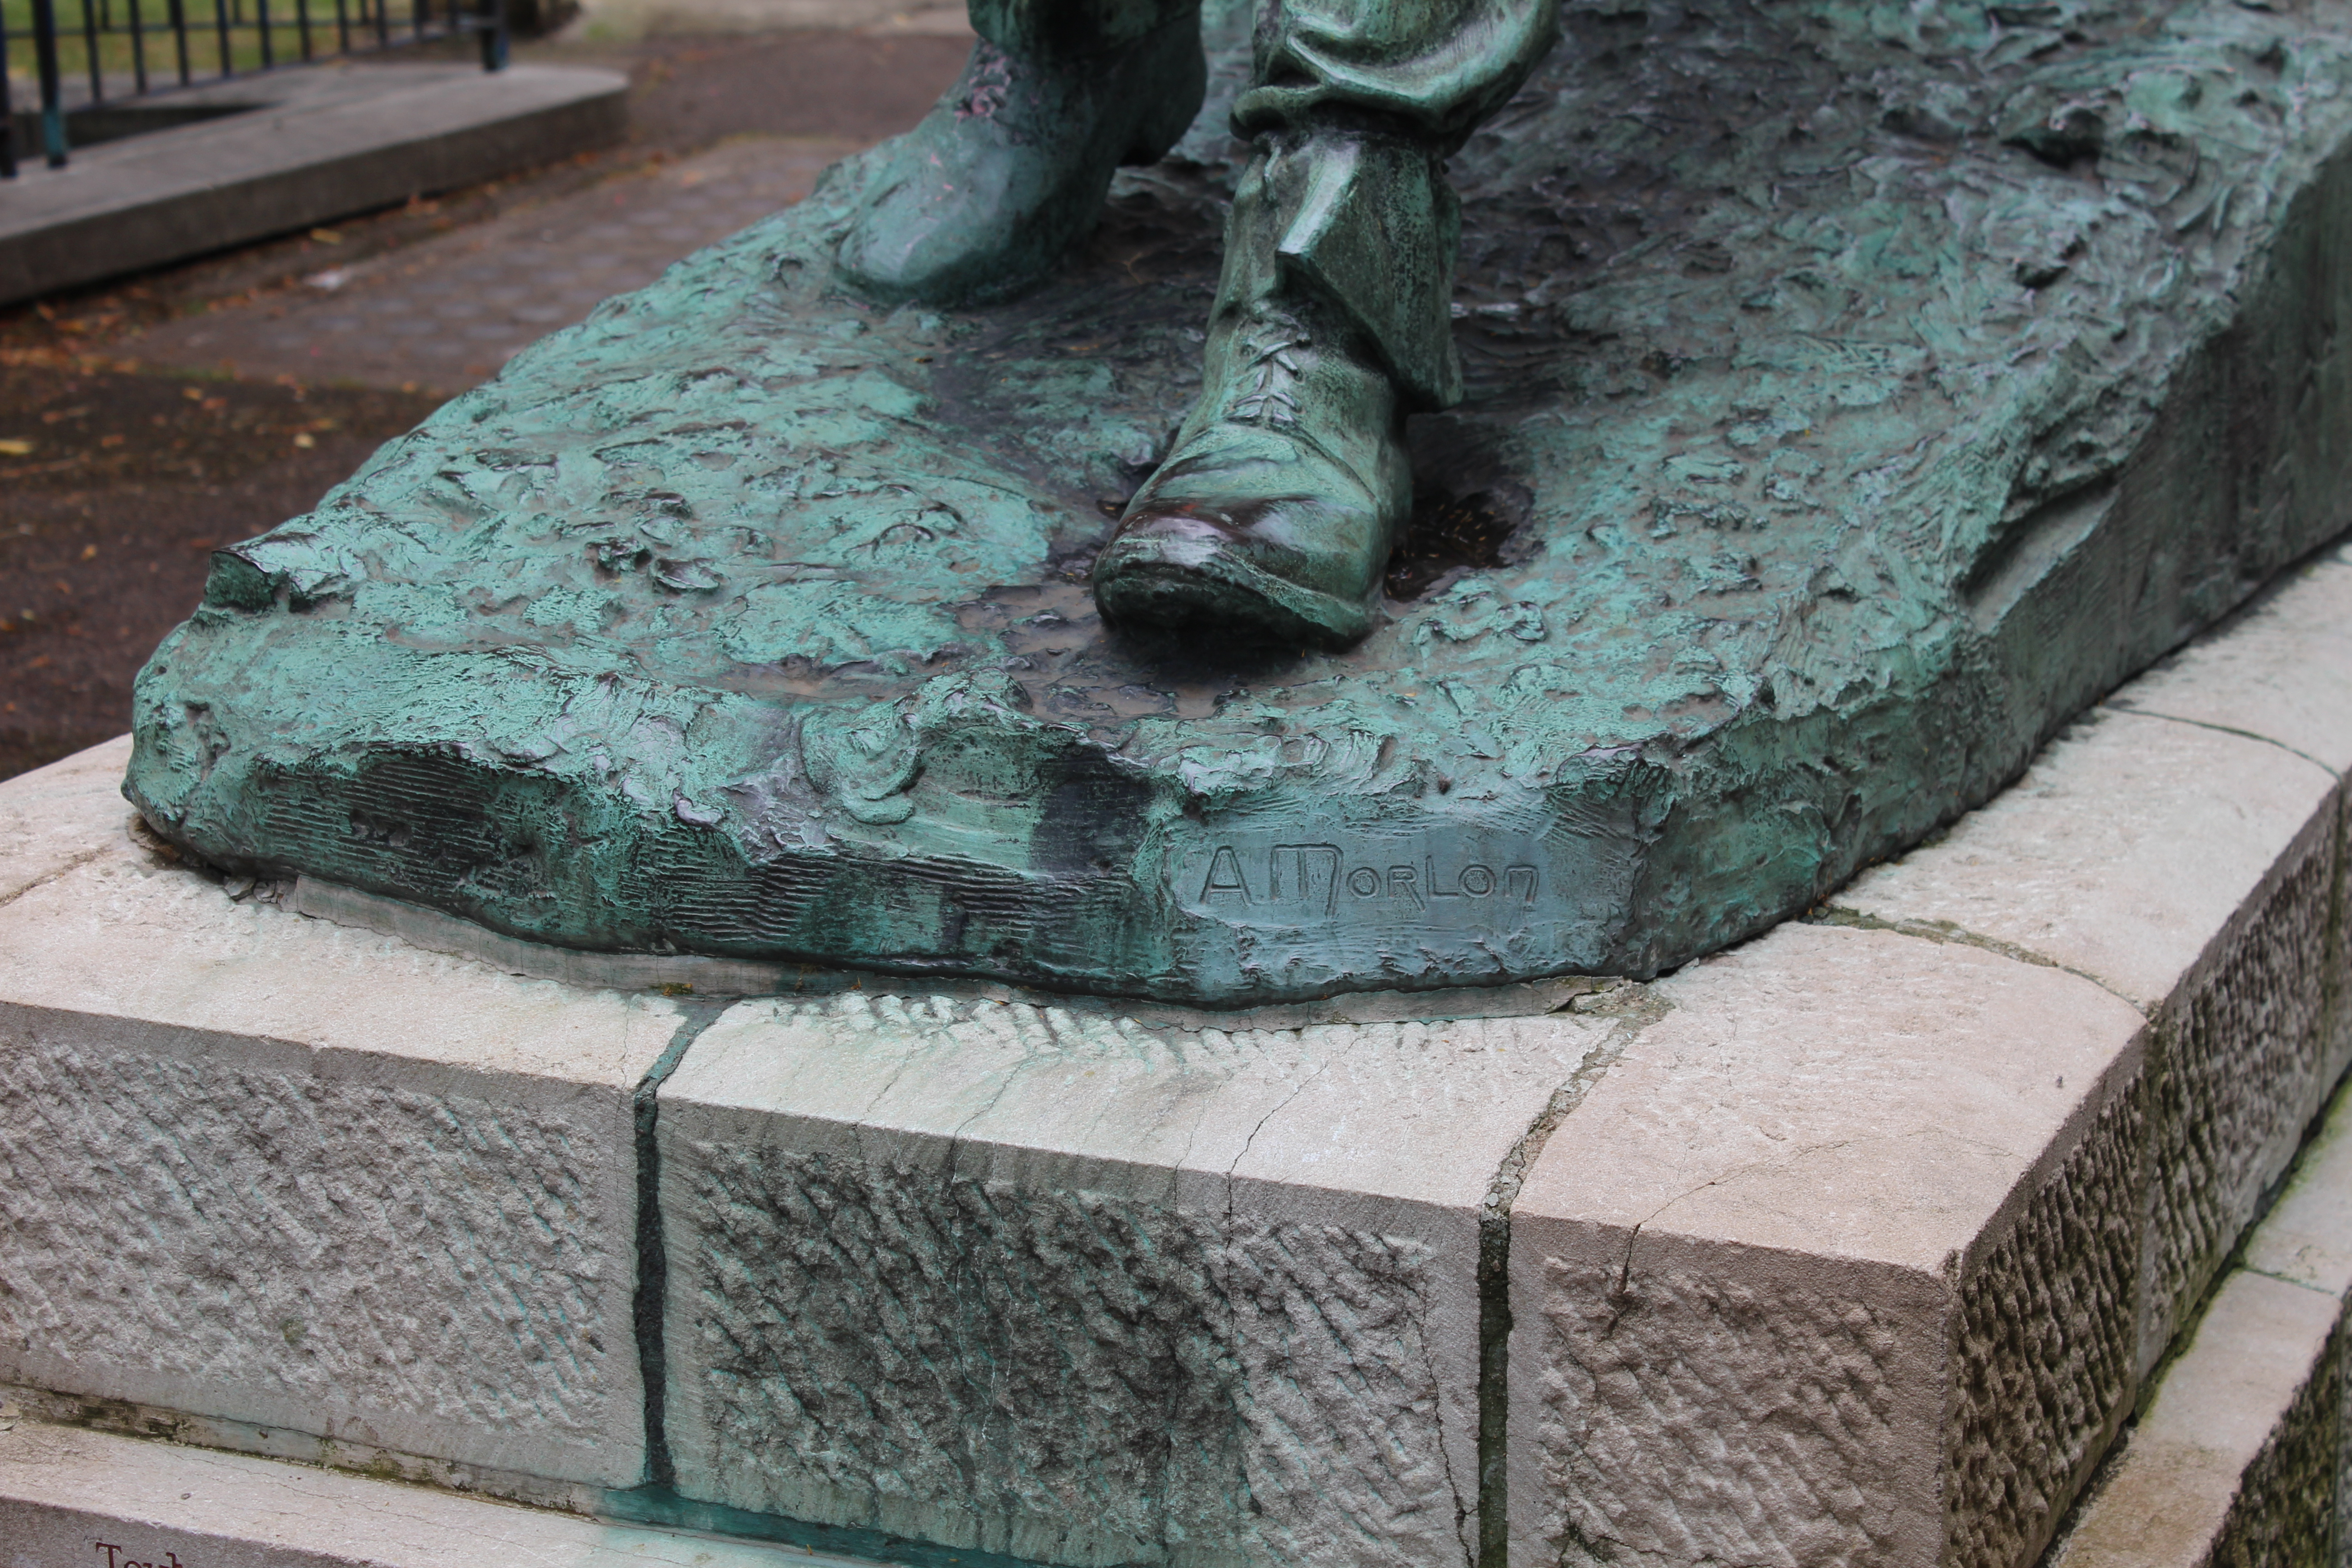
Signature of: pierre alexandre morlon